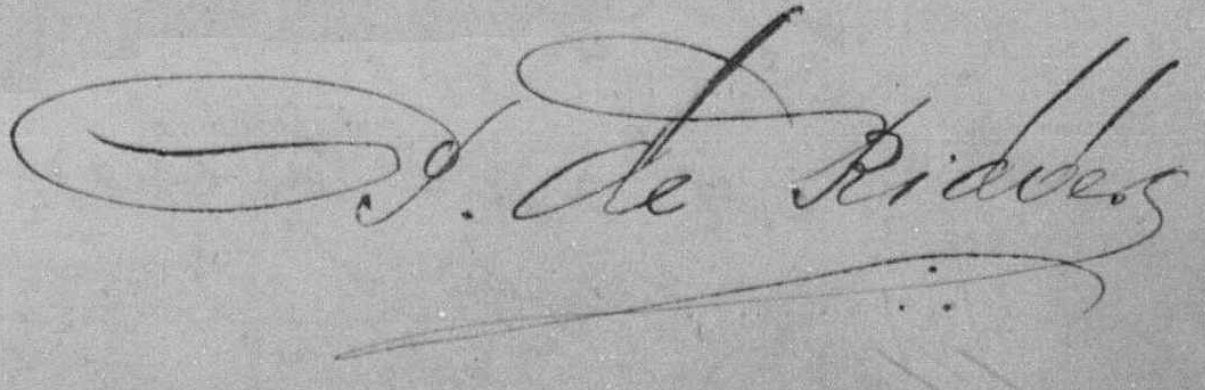
Signature of: pieter de ridder